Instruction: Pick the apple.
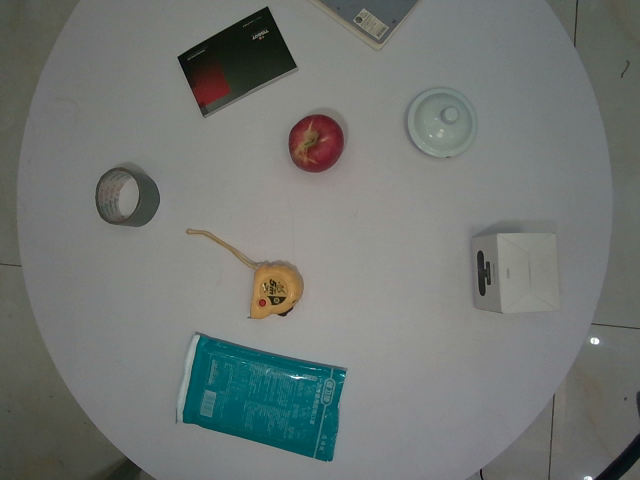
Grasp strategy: vertical